Question: Explain the disease:
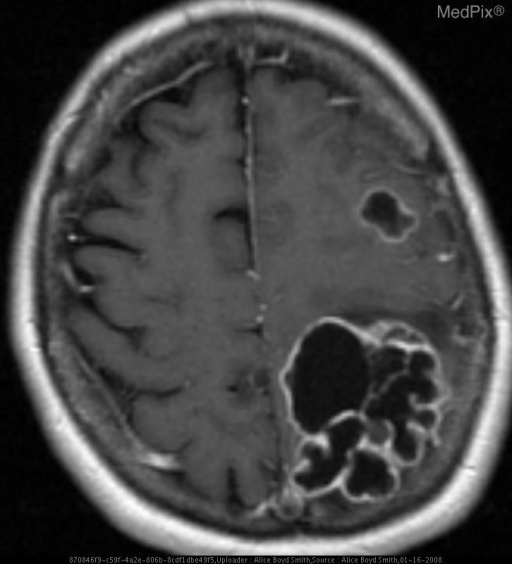
Answer: The disease is discussed as: Brain metastases from musculoskeletal sarcomas are uncommon.  However, in patients with both advanced disease and systemic metastasis - over 10%  will develop metastases to the brain. There is some thought that the systemic chemotherapy, which has prolonged the survival of sarcoma patients, may also be associated with an increased incidence of intracranial metastases.  This may be due to the poor penetration of these chemotherapeutic agents across the blood-brain barrier.  Thus, the deposits in the brain do not receive the same concentration of drug that controls the extra-CNS disease.

The chondroid matrix produced by the tumor has a water-like signal on both CT and MRI.